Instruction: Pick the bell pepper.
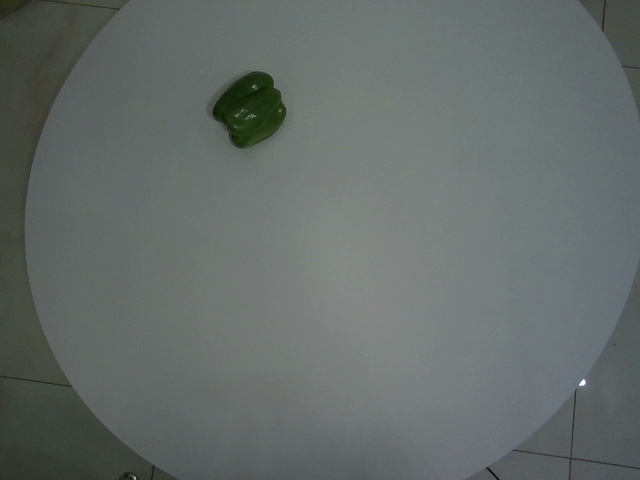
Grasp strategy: vertical